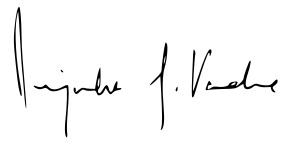
Signature of: priyanka vadra